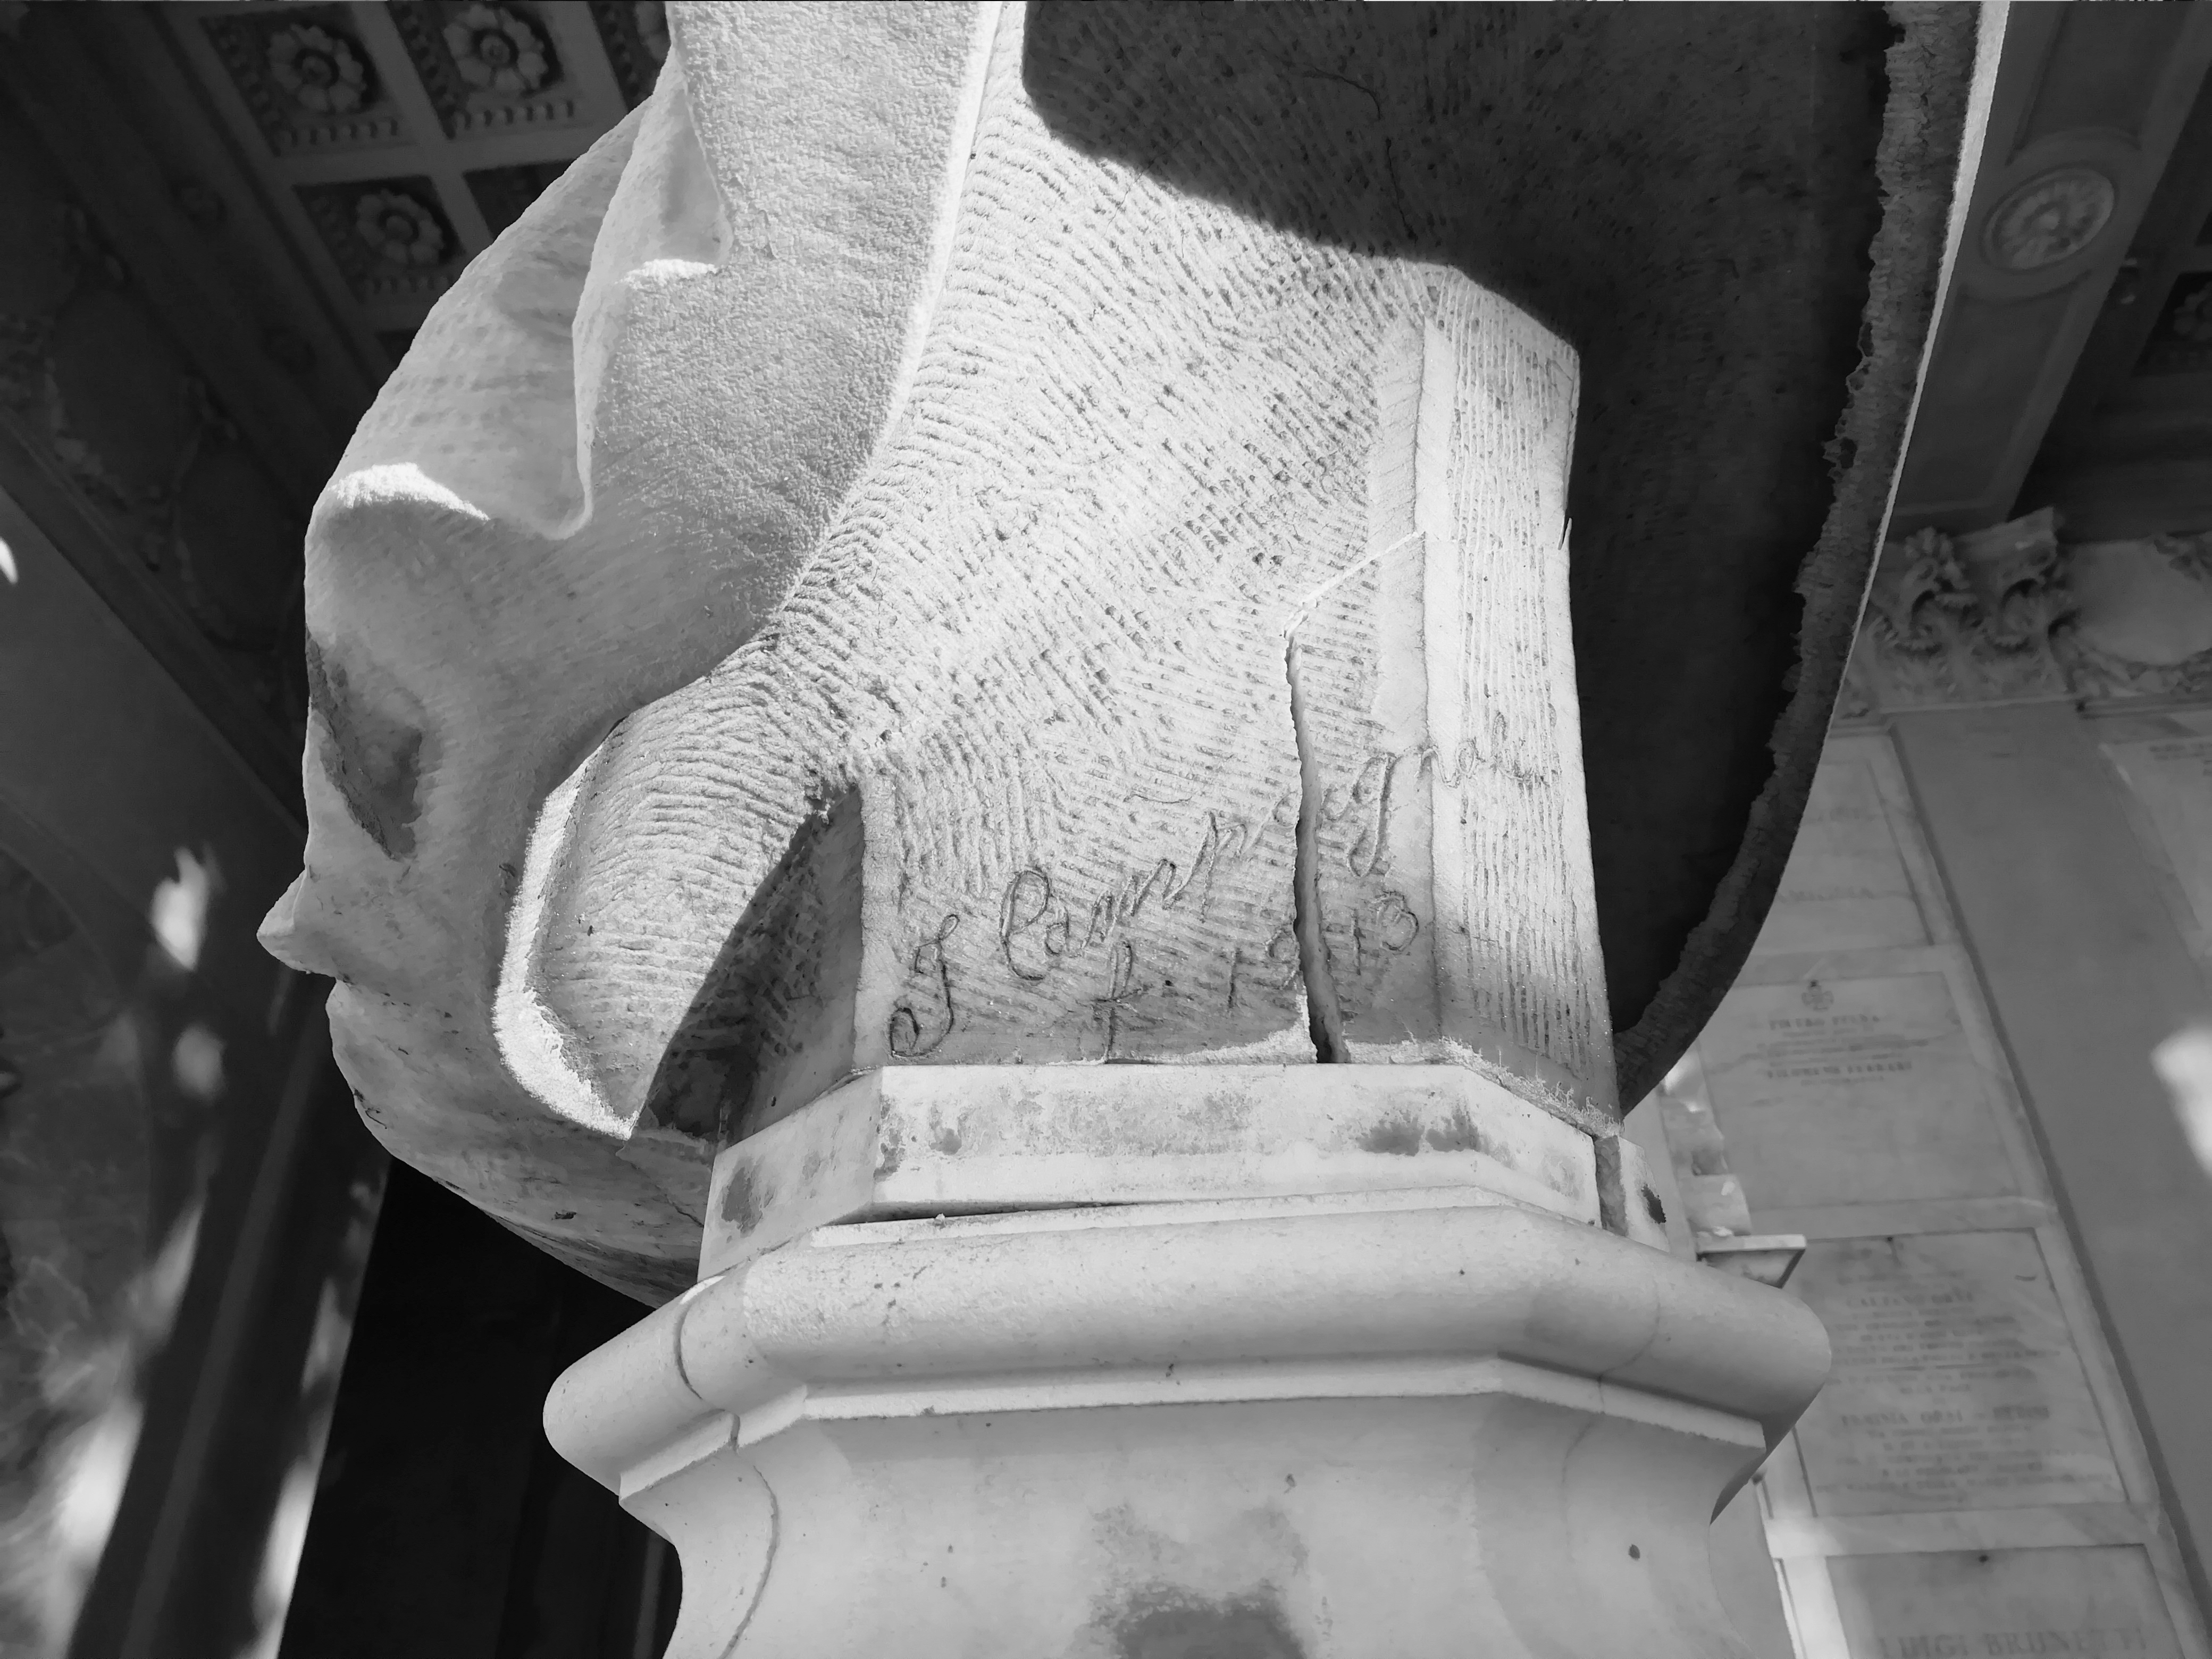
Signature of: italo campagnoli